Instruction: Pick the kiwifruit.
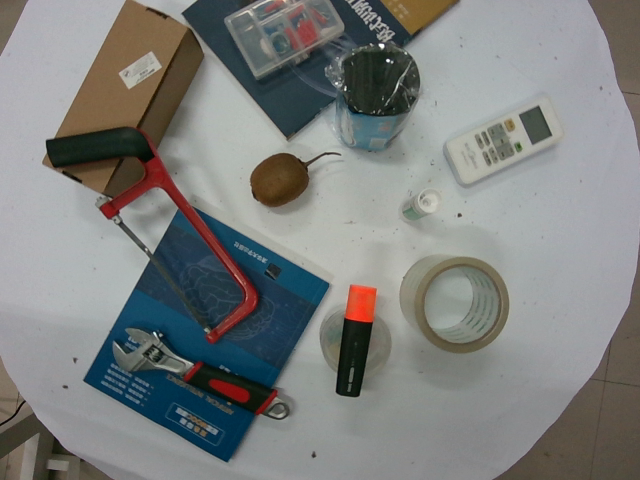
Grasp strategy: vertical